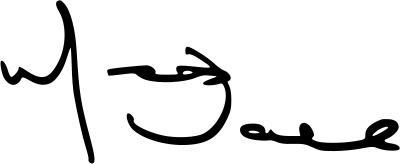
Signature of: marcos valle